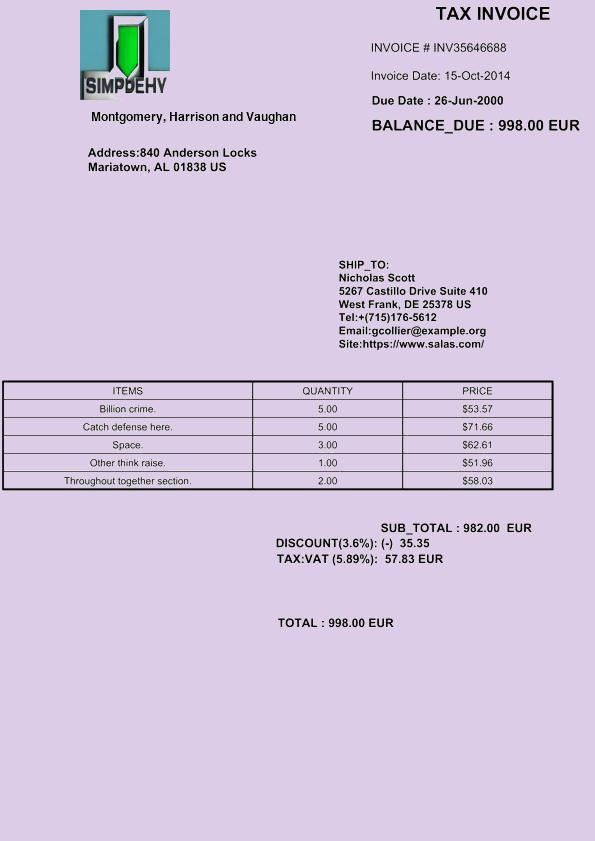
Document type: Invoice